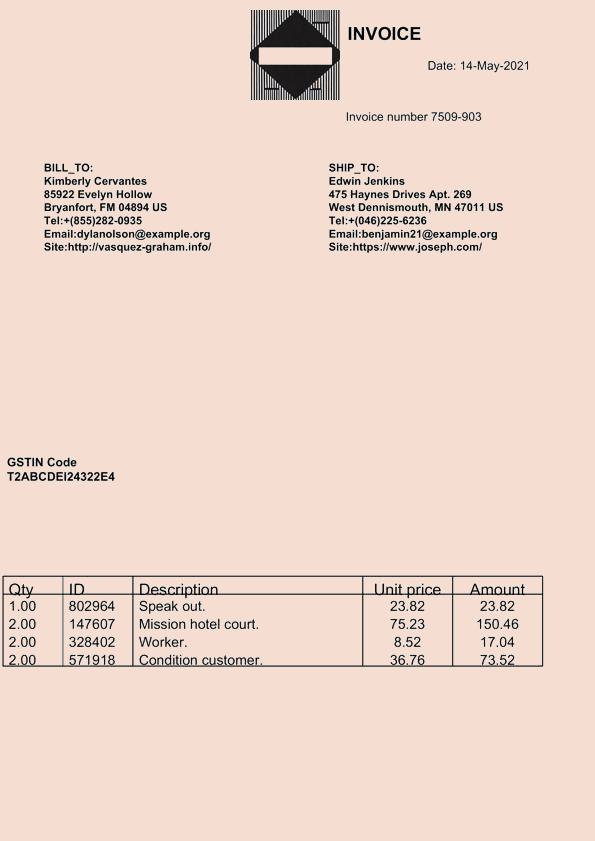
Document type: Invoice